Question: What is the date of the hearing as scheduled in the document?
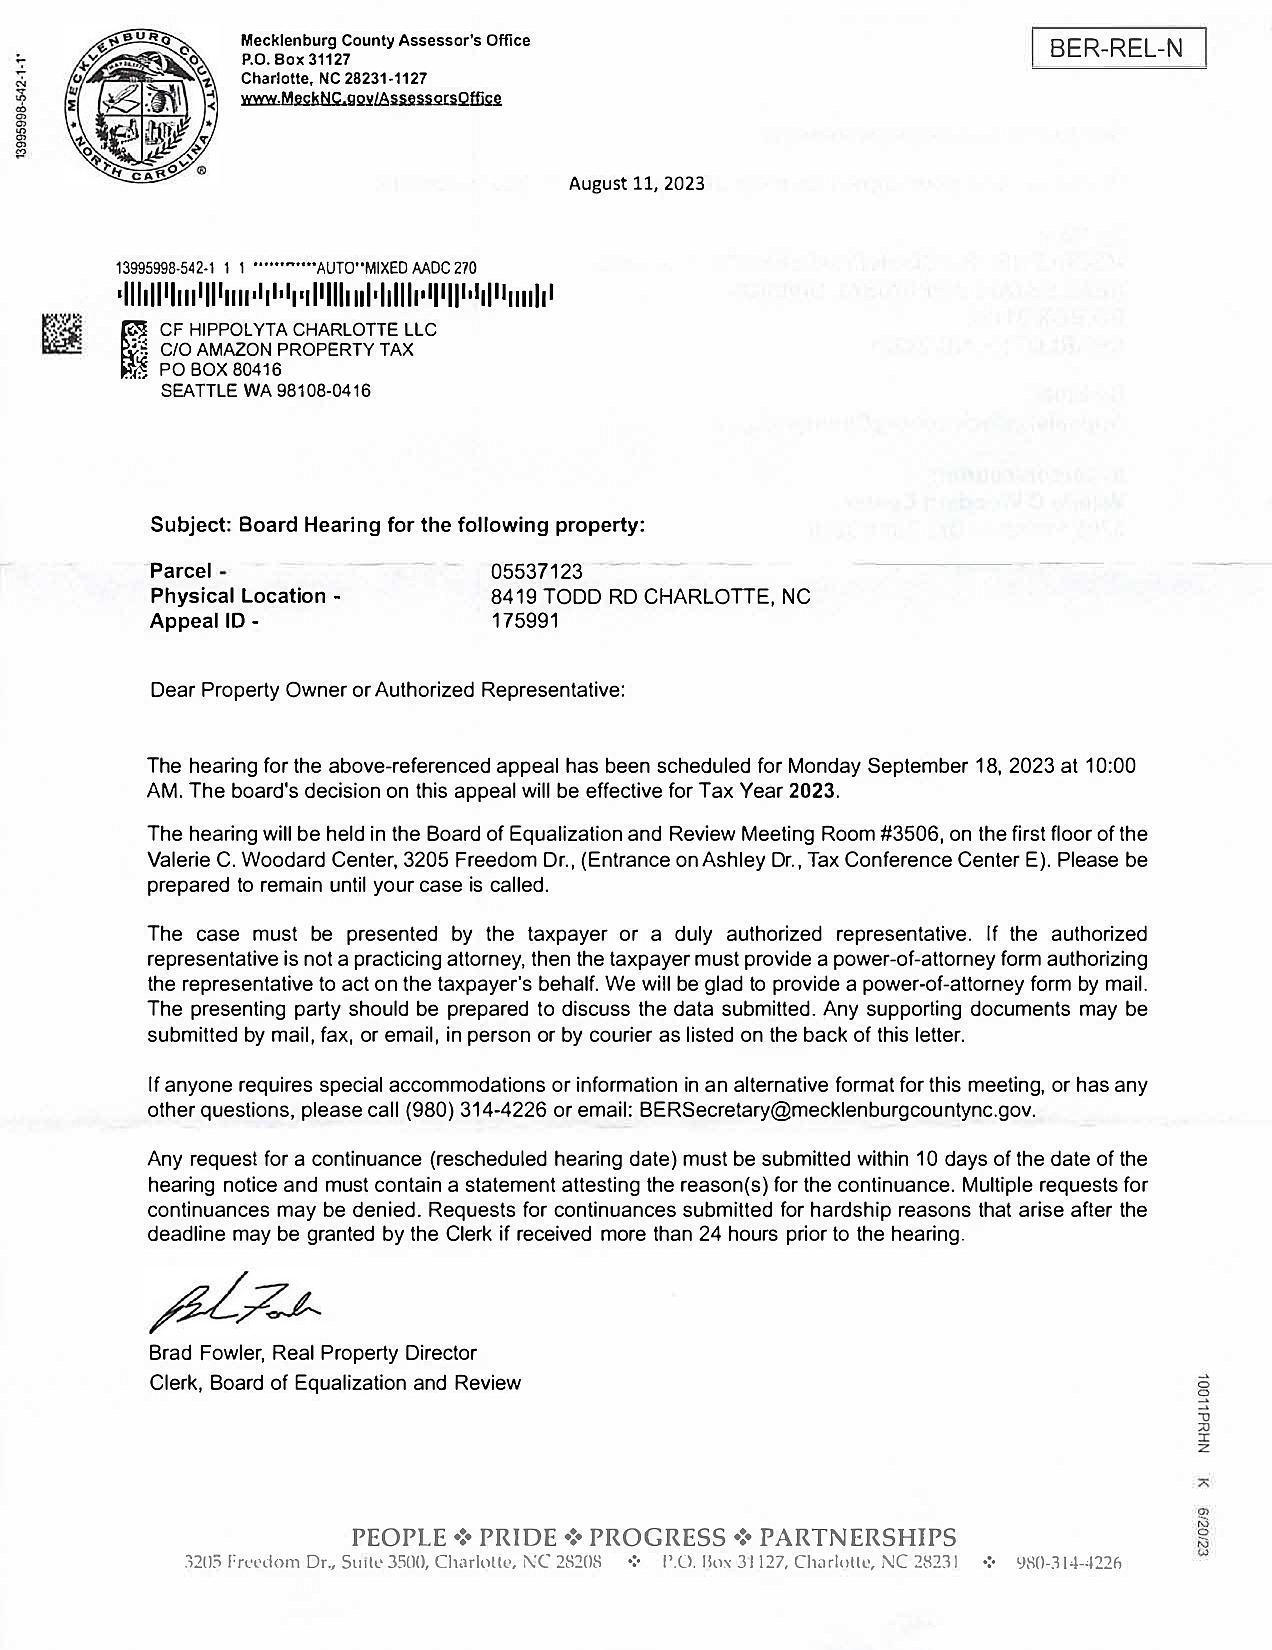
Answer: "September 18, 2023 at 10:00 AM"